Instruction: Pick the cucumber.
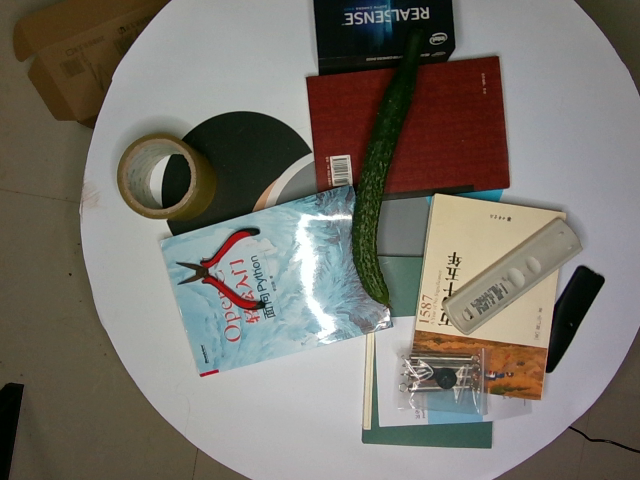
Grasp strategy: vertical